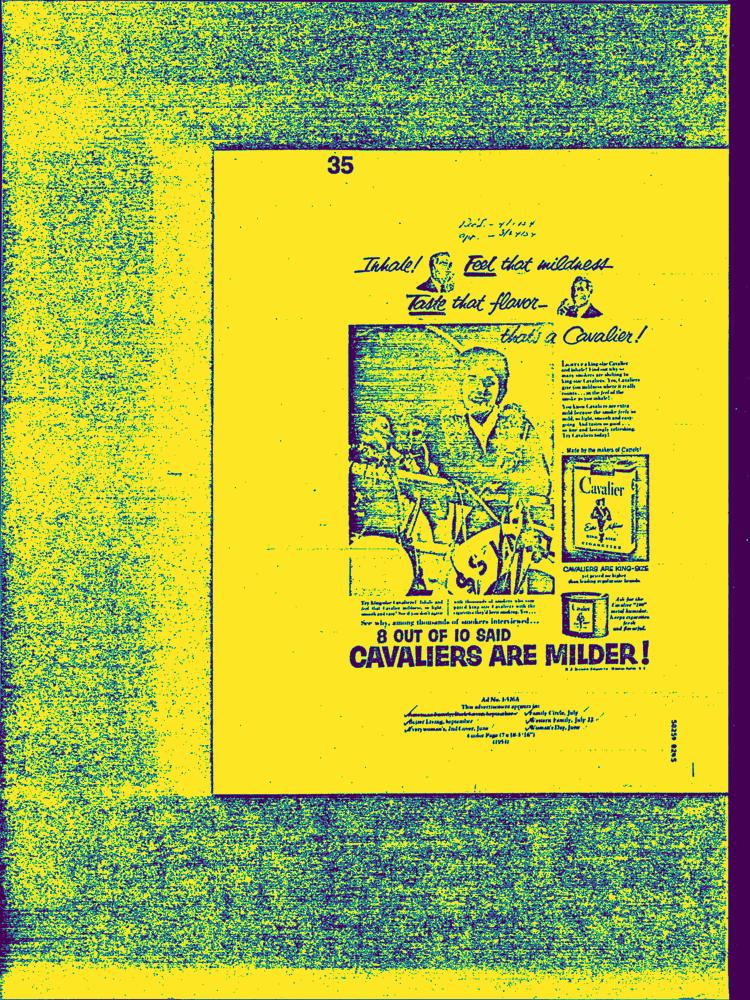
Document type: AD